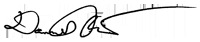
Signature of: daniel biss